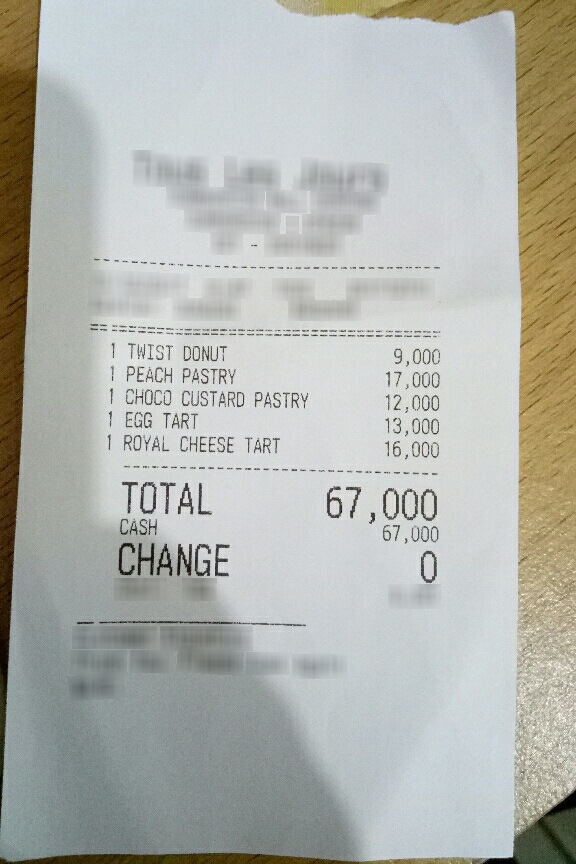
Number of items: 5
Total: 67,000
OCR text regions:
text: TOTAL
text: 67,000
text: CASH
text: 67,000
text: CHANGE
text: 0
text: 1
text: TWIST
text: DONUT
text: 9,000
text: 1
text: PEACH
text: PASTRY
text: 17,000
text: 1
text: CHOCO
text: CUSTARD
text: PASTRY
text: 12,000
text: 1
text: EGG
text: TART
text: 13,000
text: 1
text: ROYAL
text: CHEESE
text: TART
text: 16,000